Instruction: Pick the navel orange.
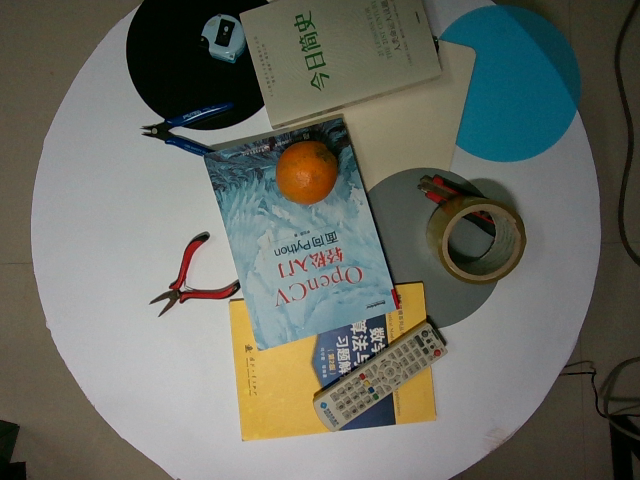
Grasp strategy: vertical